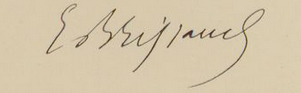
Signature of: édouard brissaud